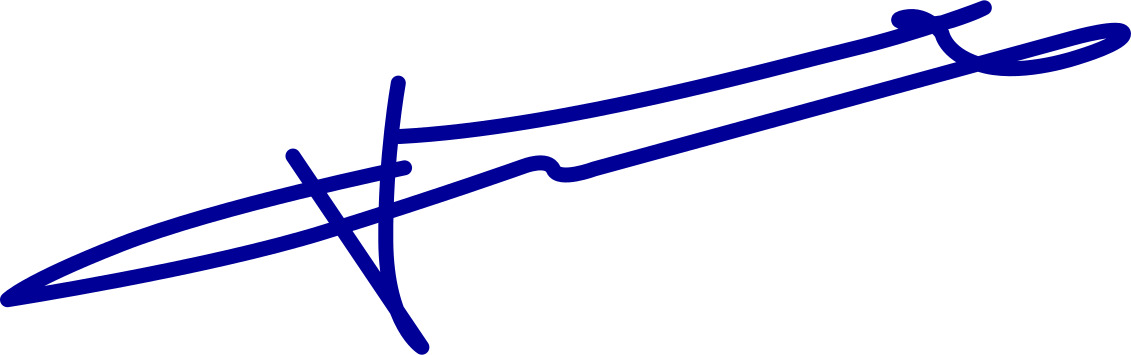
Signature of: kamal bani hani